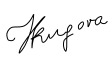
Signature of: ibrahim rugova